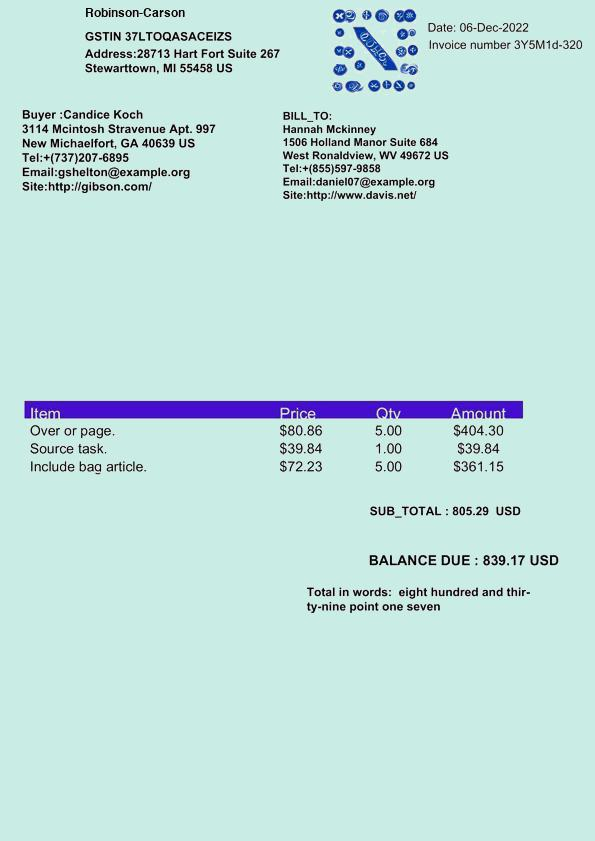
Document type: Invoice